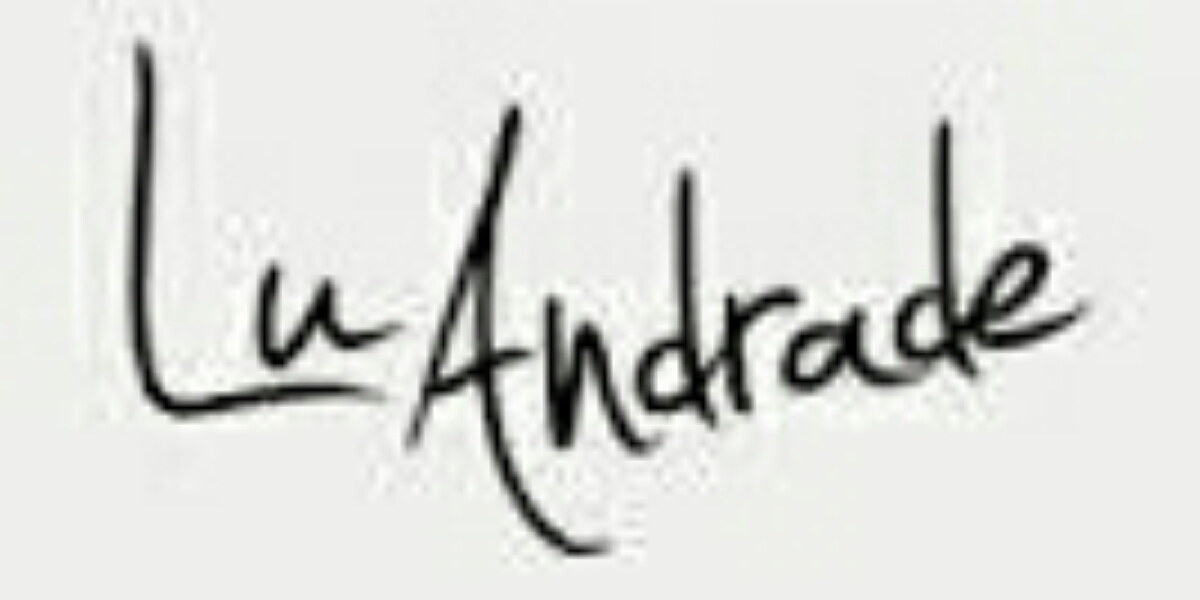
Signature of: lu andrade